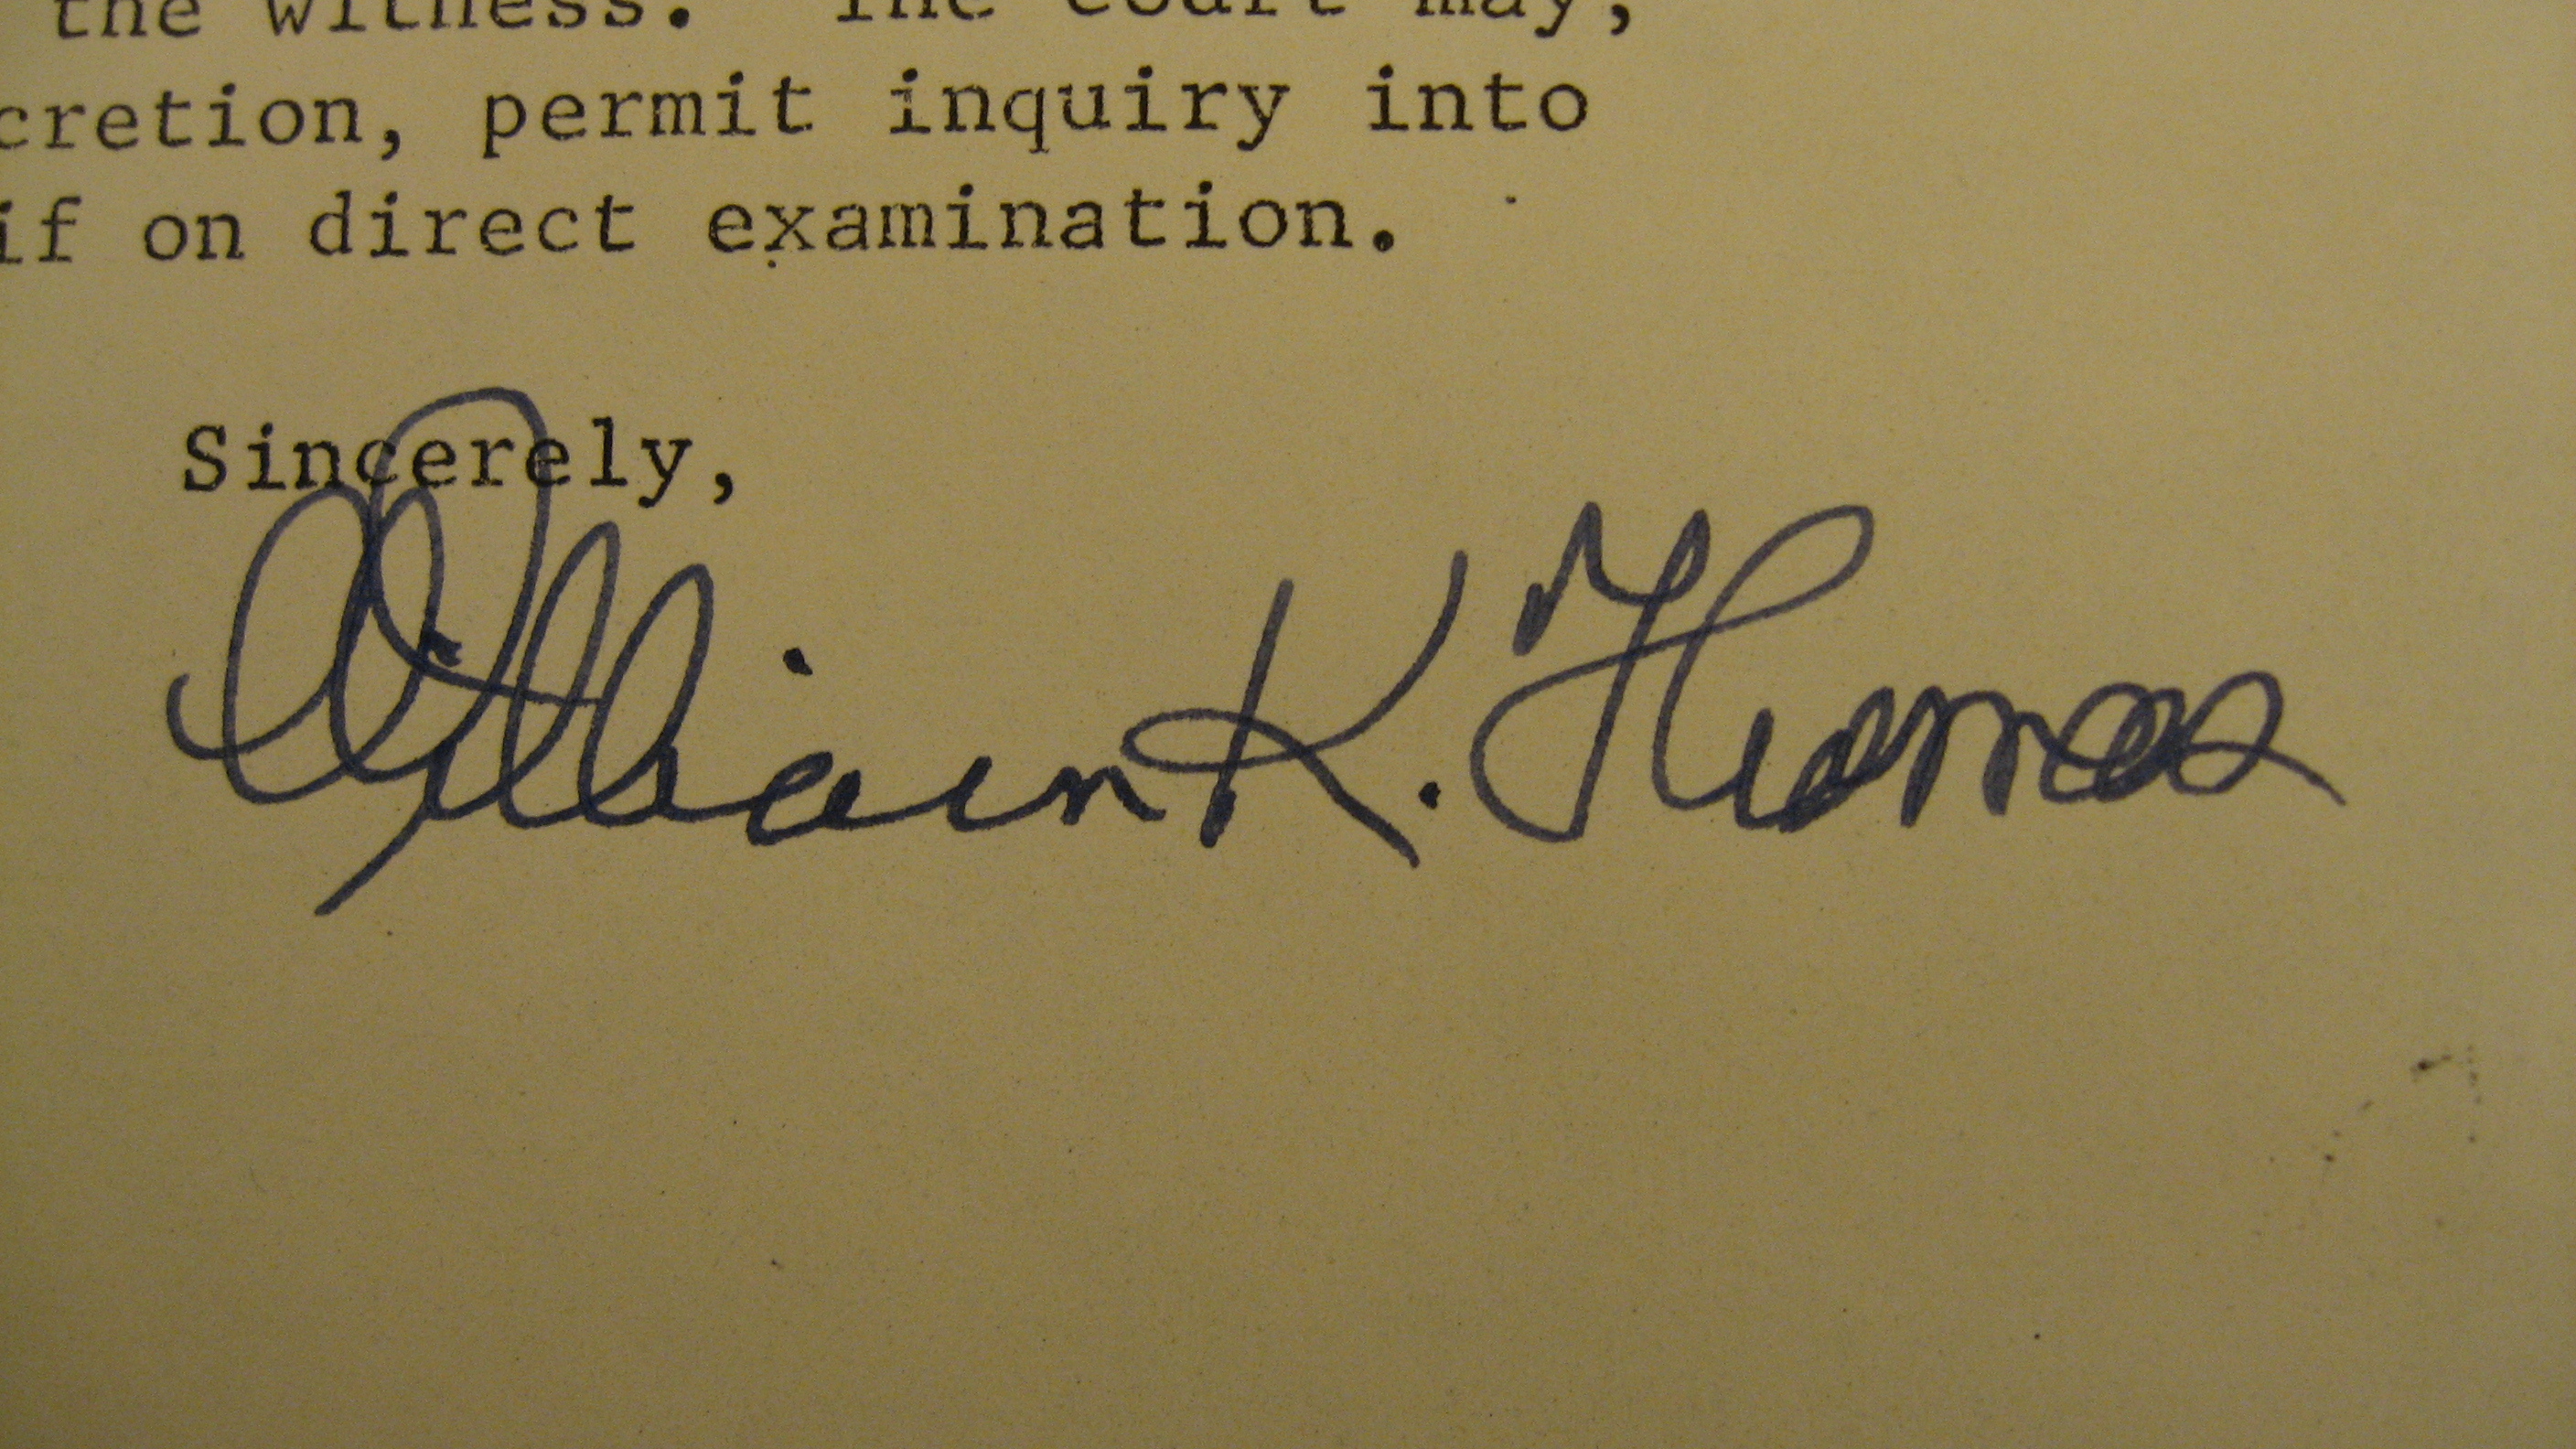
Signature of: william kernahan thomas